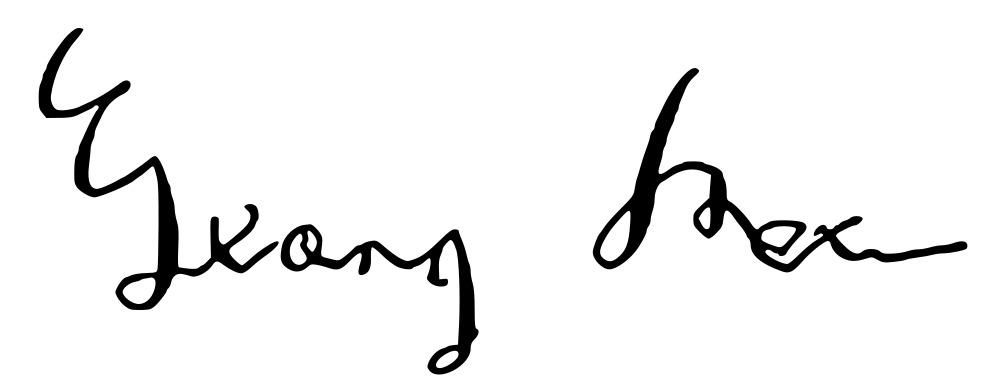
Signature of: georg v of hanover